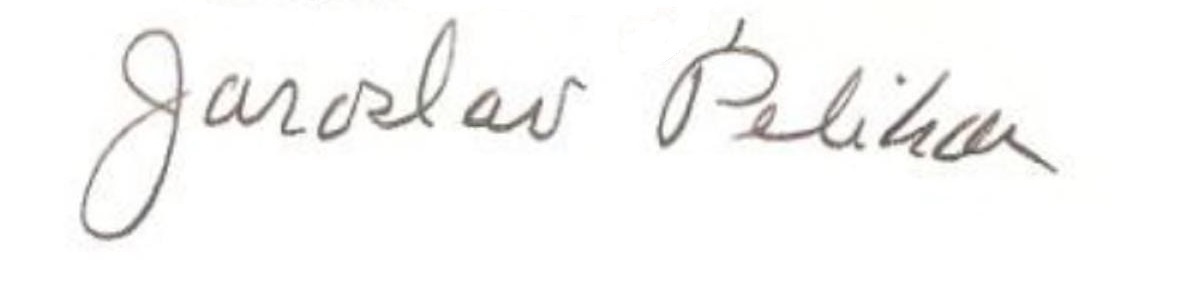
Signature of: jaroslav pelikan